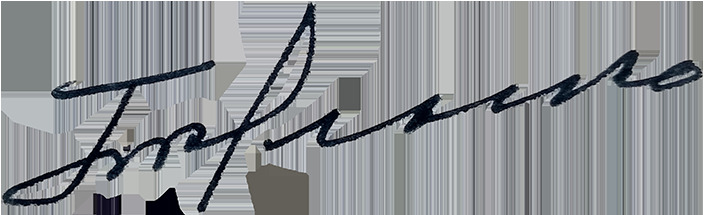
Signature of: petro rozenko